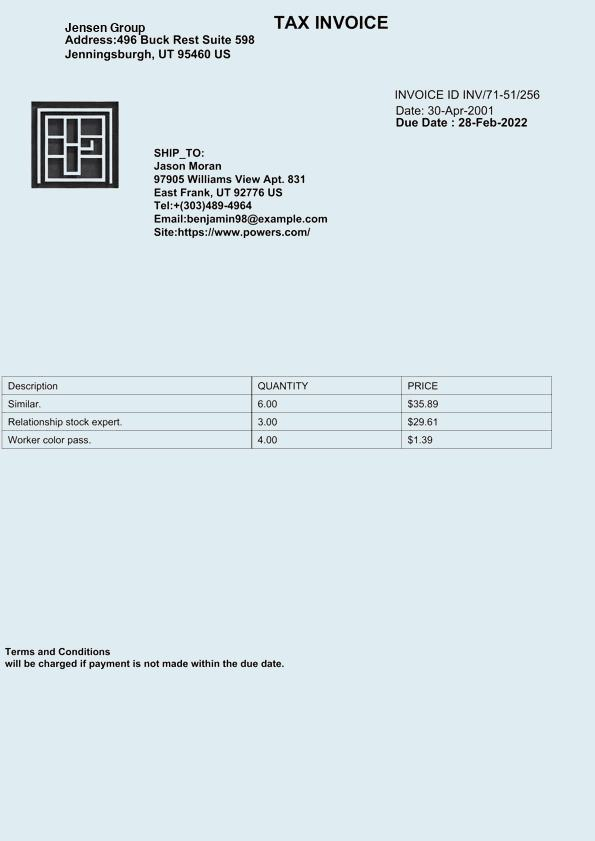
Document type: Invoice